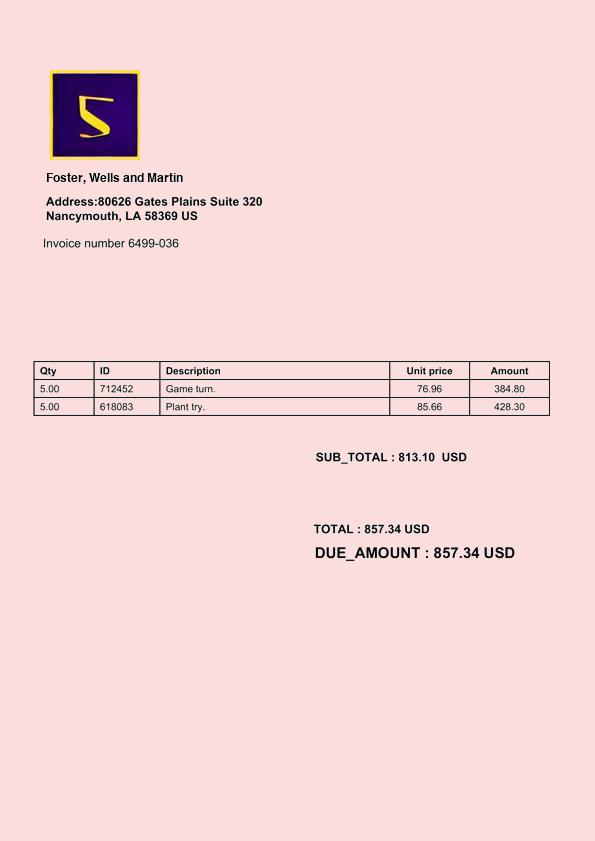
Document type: Invoice